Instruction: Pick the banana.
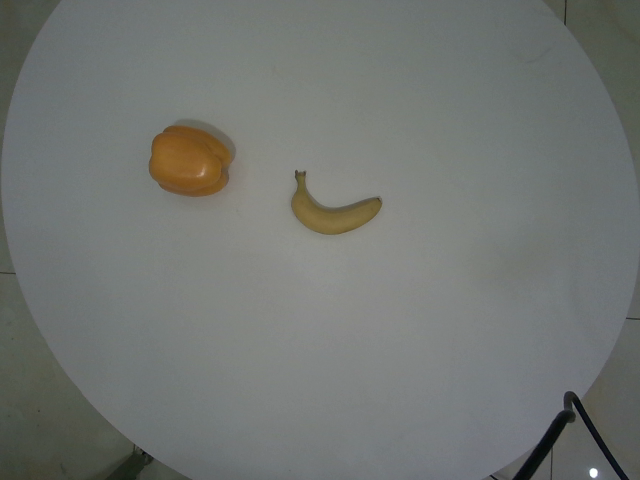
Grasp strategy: vertical